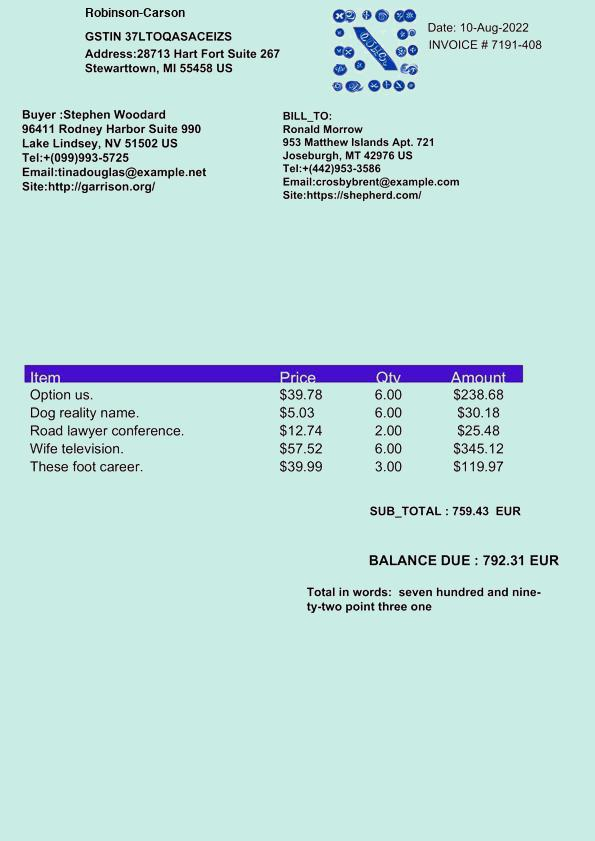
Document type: Invoice